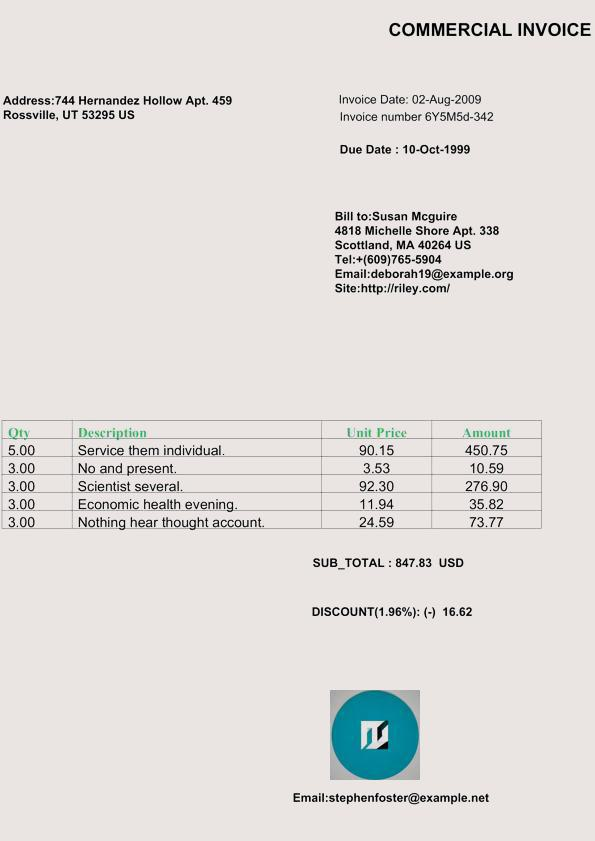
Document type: Invoice